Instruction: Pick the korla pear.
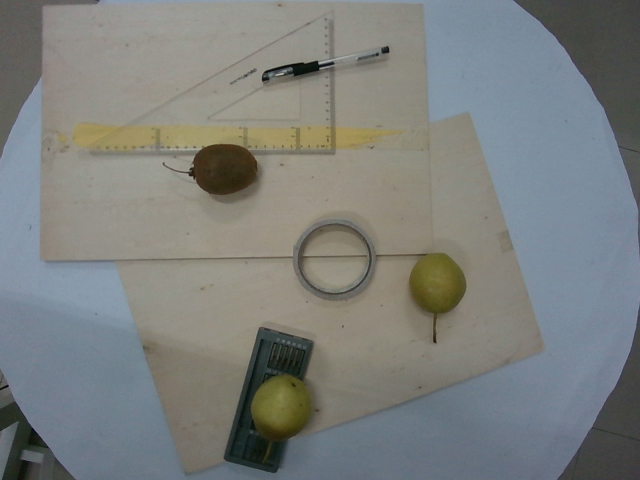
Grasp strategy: vertical